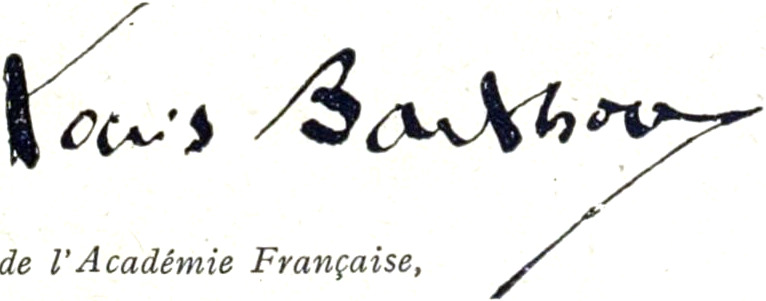
Signature of: louis barthou